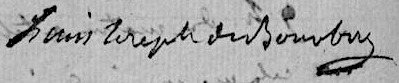
Signature of: louis joseph prince of condé